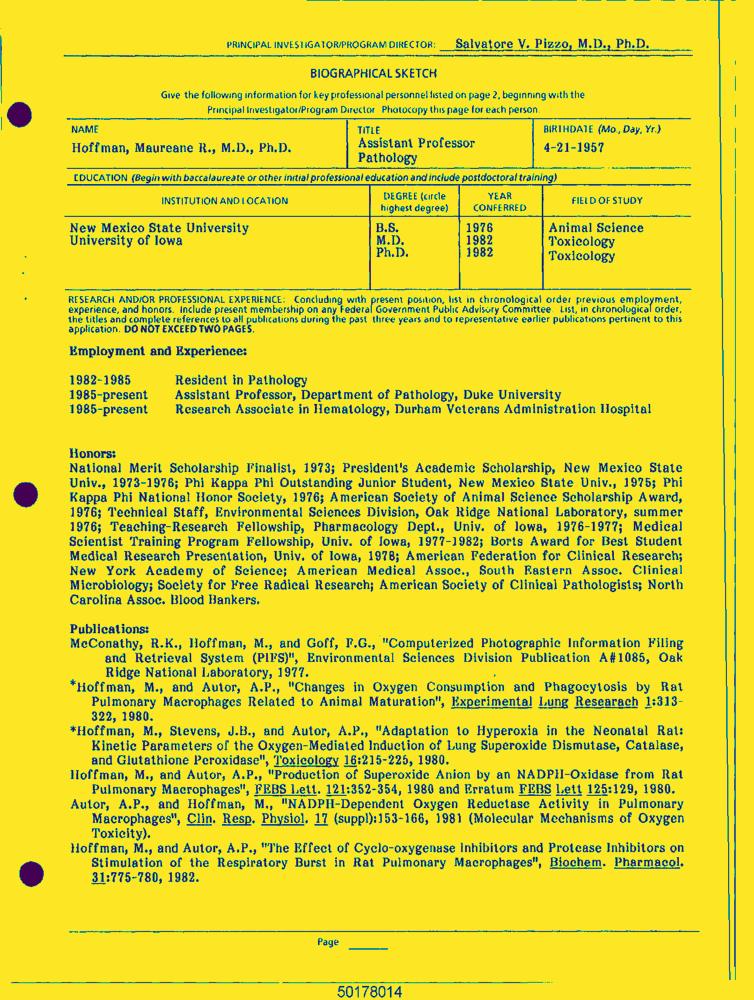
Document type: Resume-Doc